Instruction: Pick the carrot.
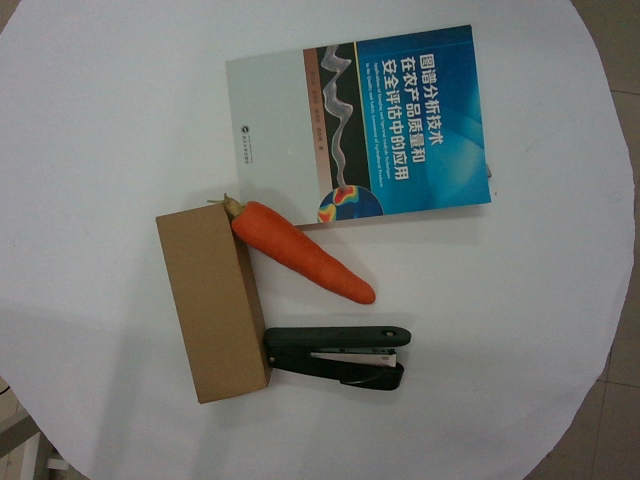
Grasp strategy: vertical